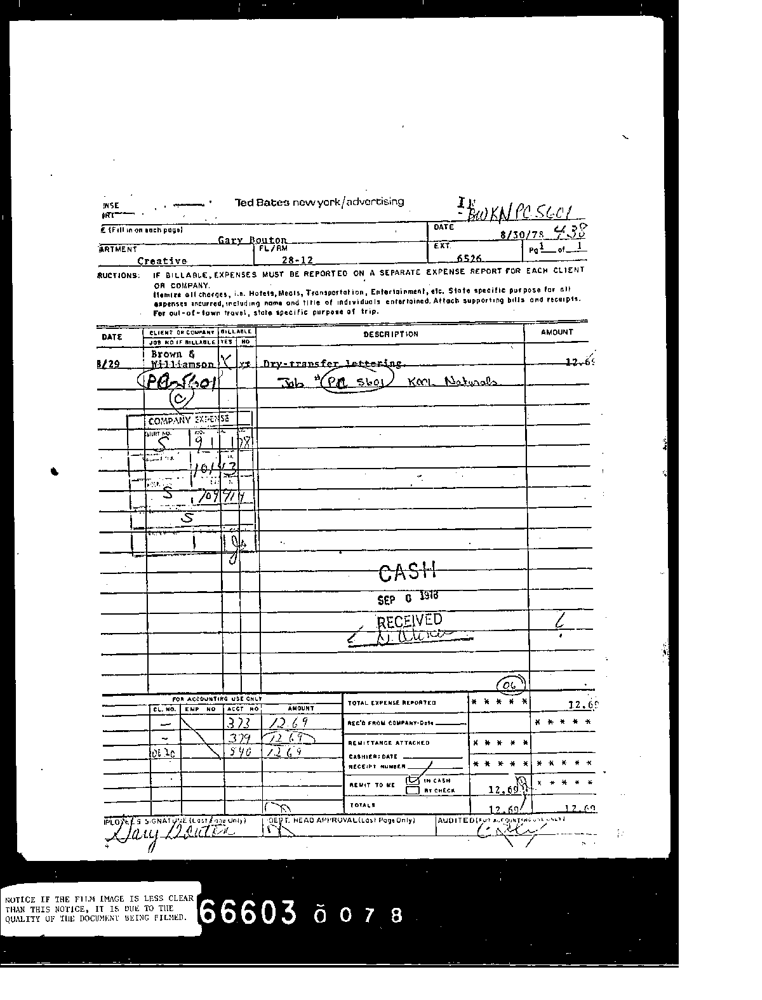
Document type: Invoice